Question: What is the estimated tax bill amount according to the document?
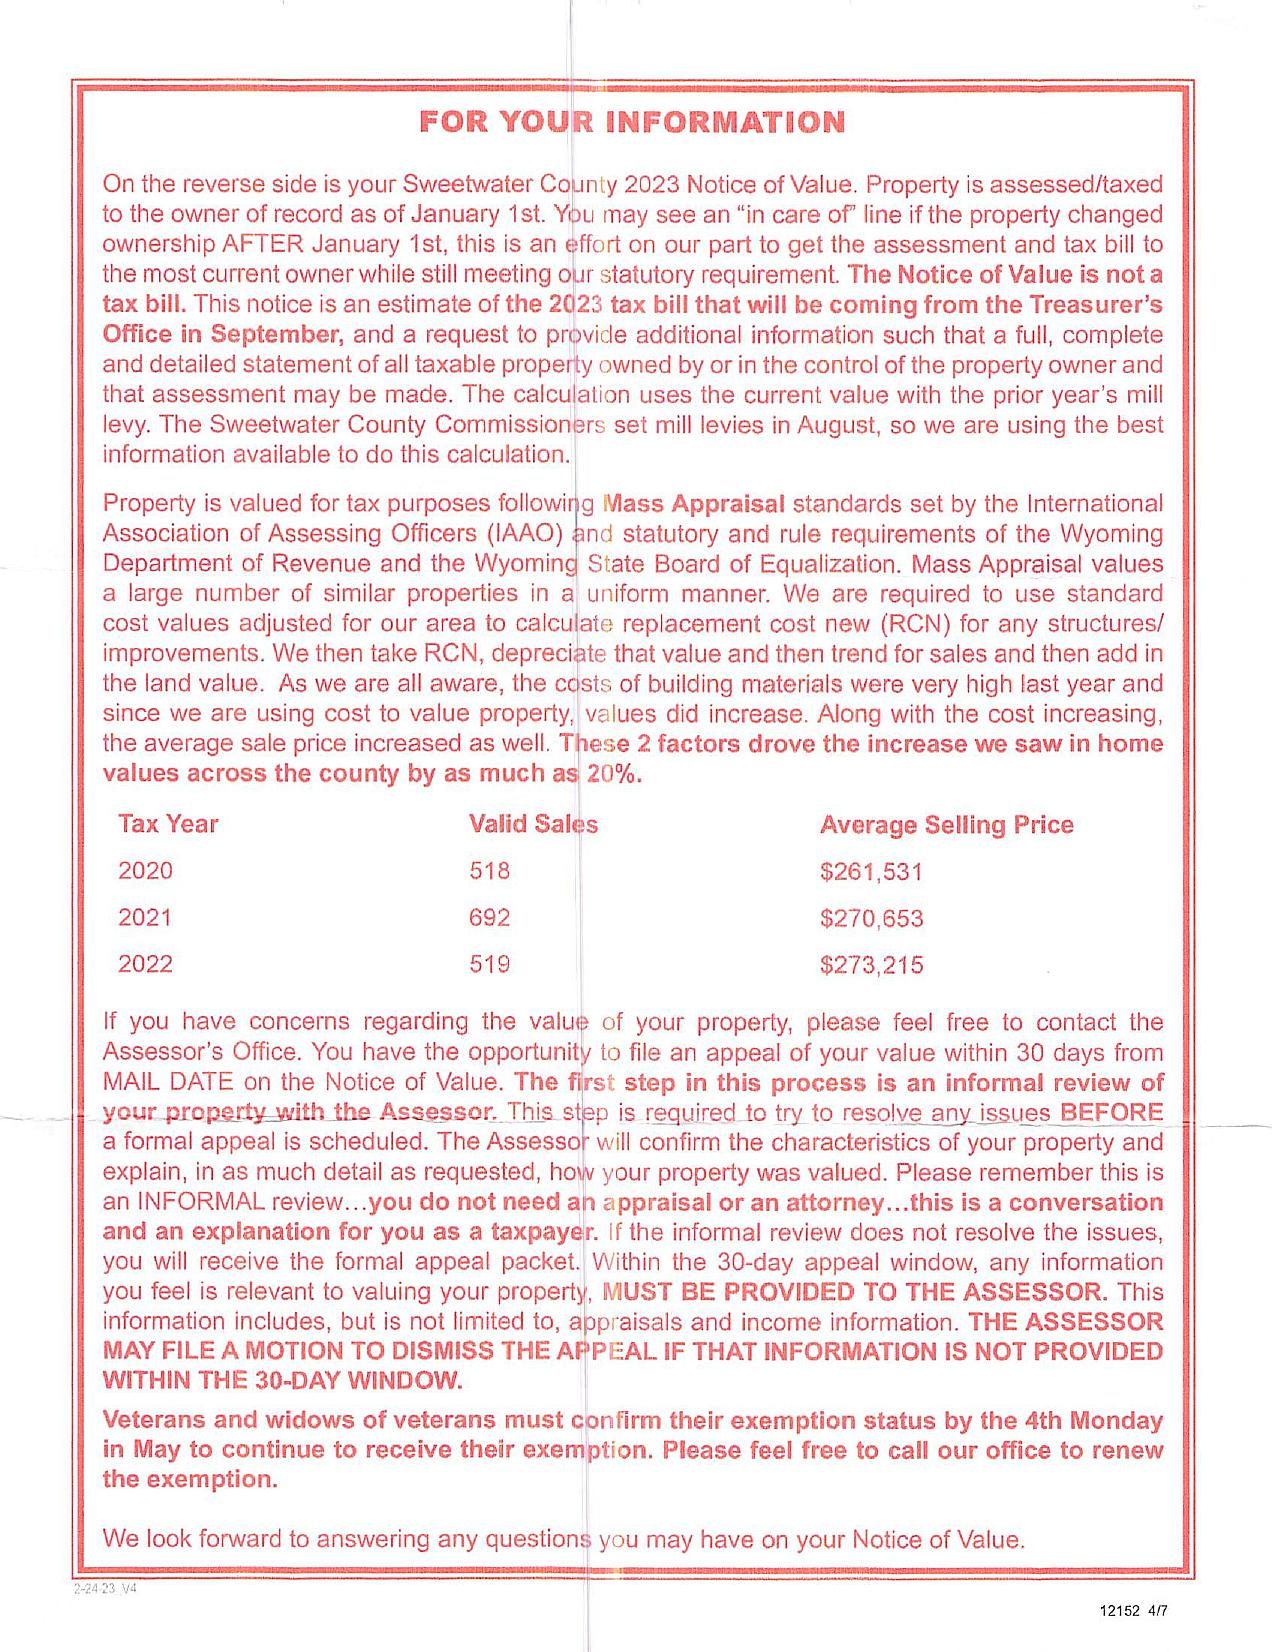
Answer: "2023 tax bill that will be coming from the Treasurer's Office in September"